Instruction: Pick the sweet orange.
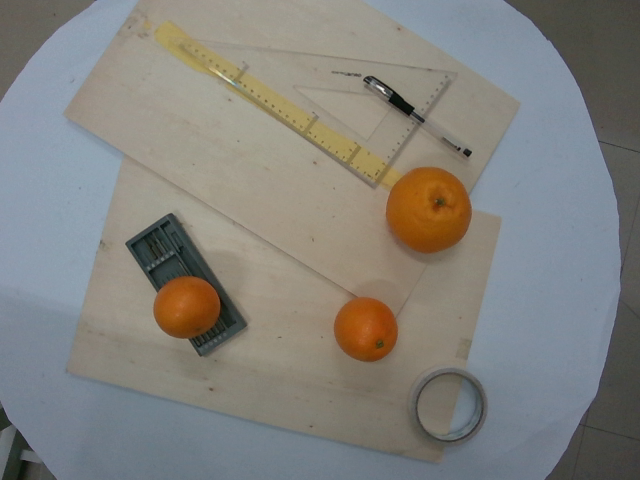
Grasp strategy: vertical